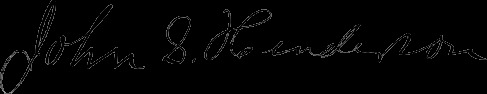
Signature of: john s henderson